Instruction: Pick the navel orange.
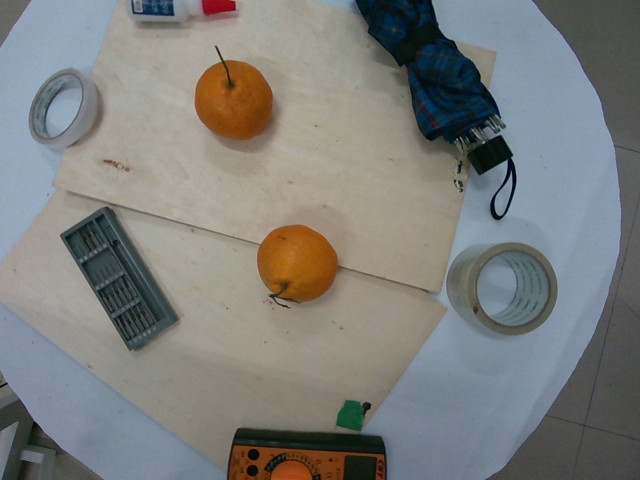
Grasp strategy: vertical